Question: What is the assessed value of the property as noted in the document?
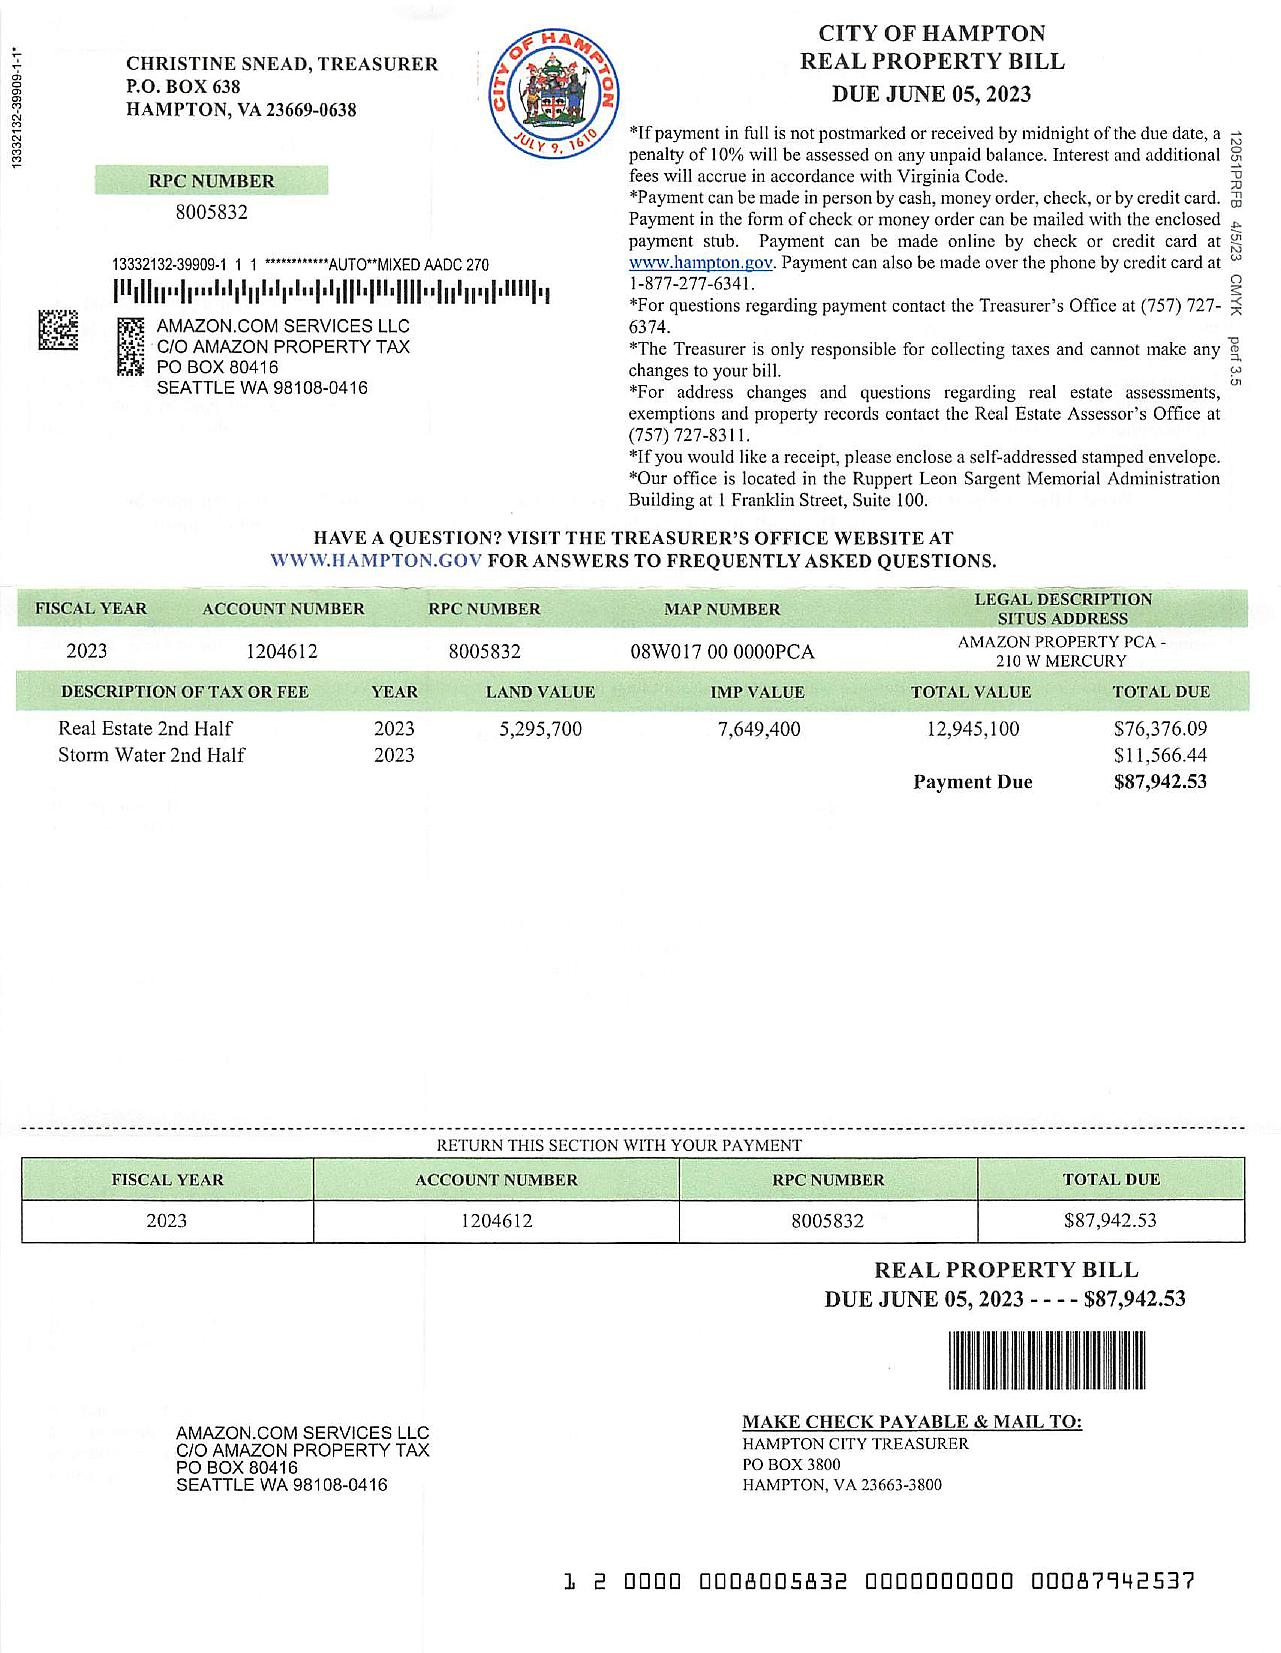
Answer: "5,295,700"